Question: What could the diagnosis suggest?
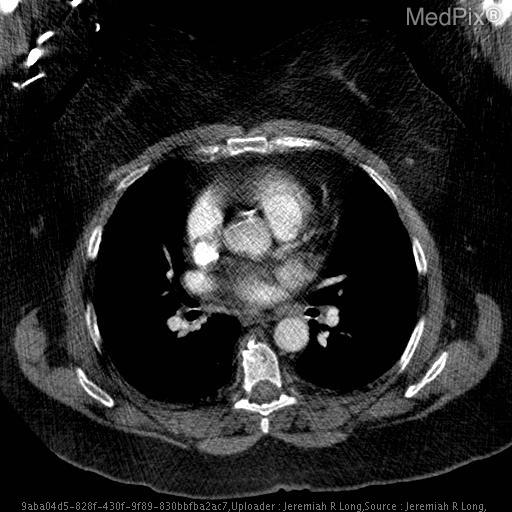
Answer: The possible diagnosis includes Lipomatous hypertrophy of the interatrial septum
Cardiac lipoma
Liposarcoma.